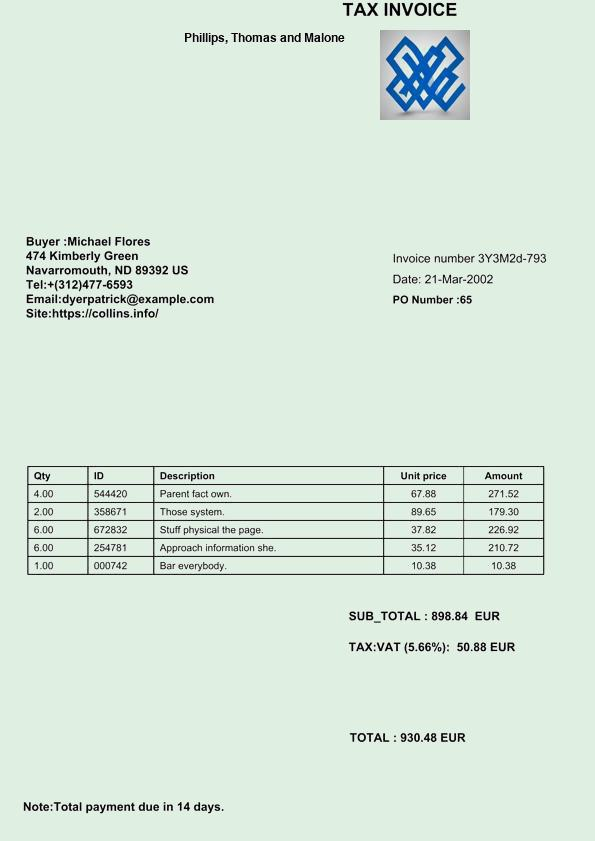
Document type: Invoice